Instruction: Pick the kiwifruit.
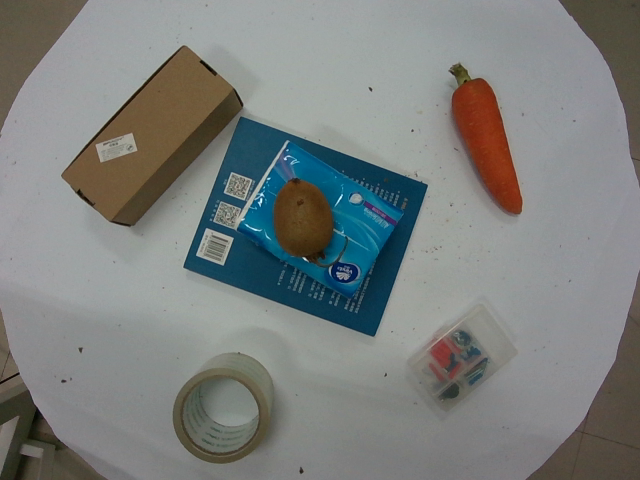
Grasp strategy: vertical